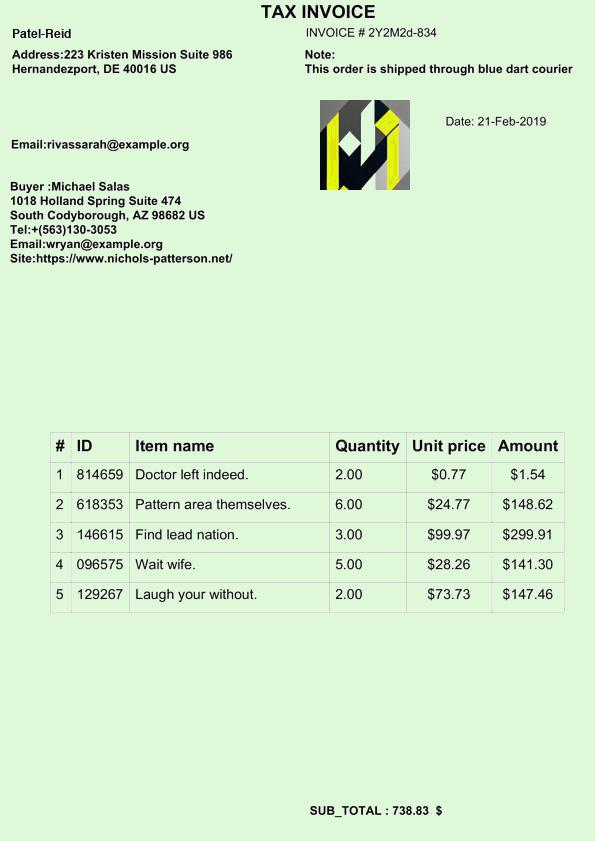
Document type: Invoice